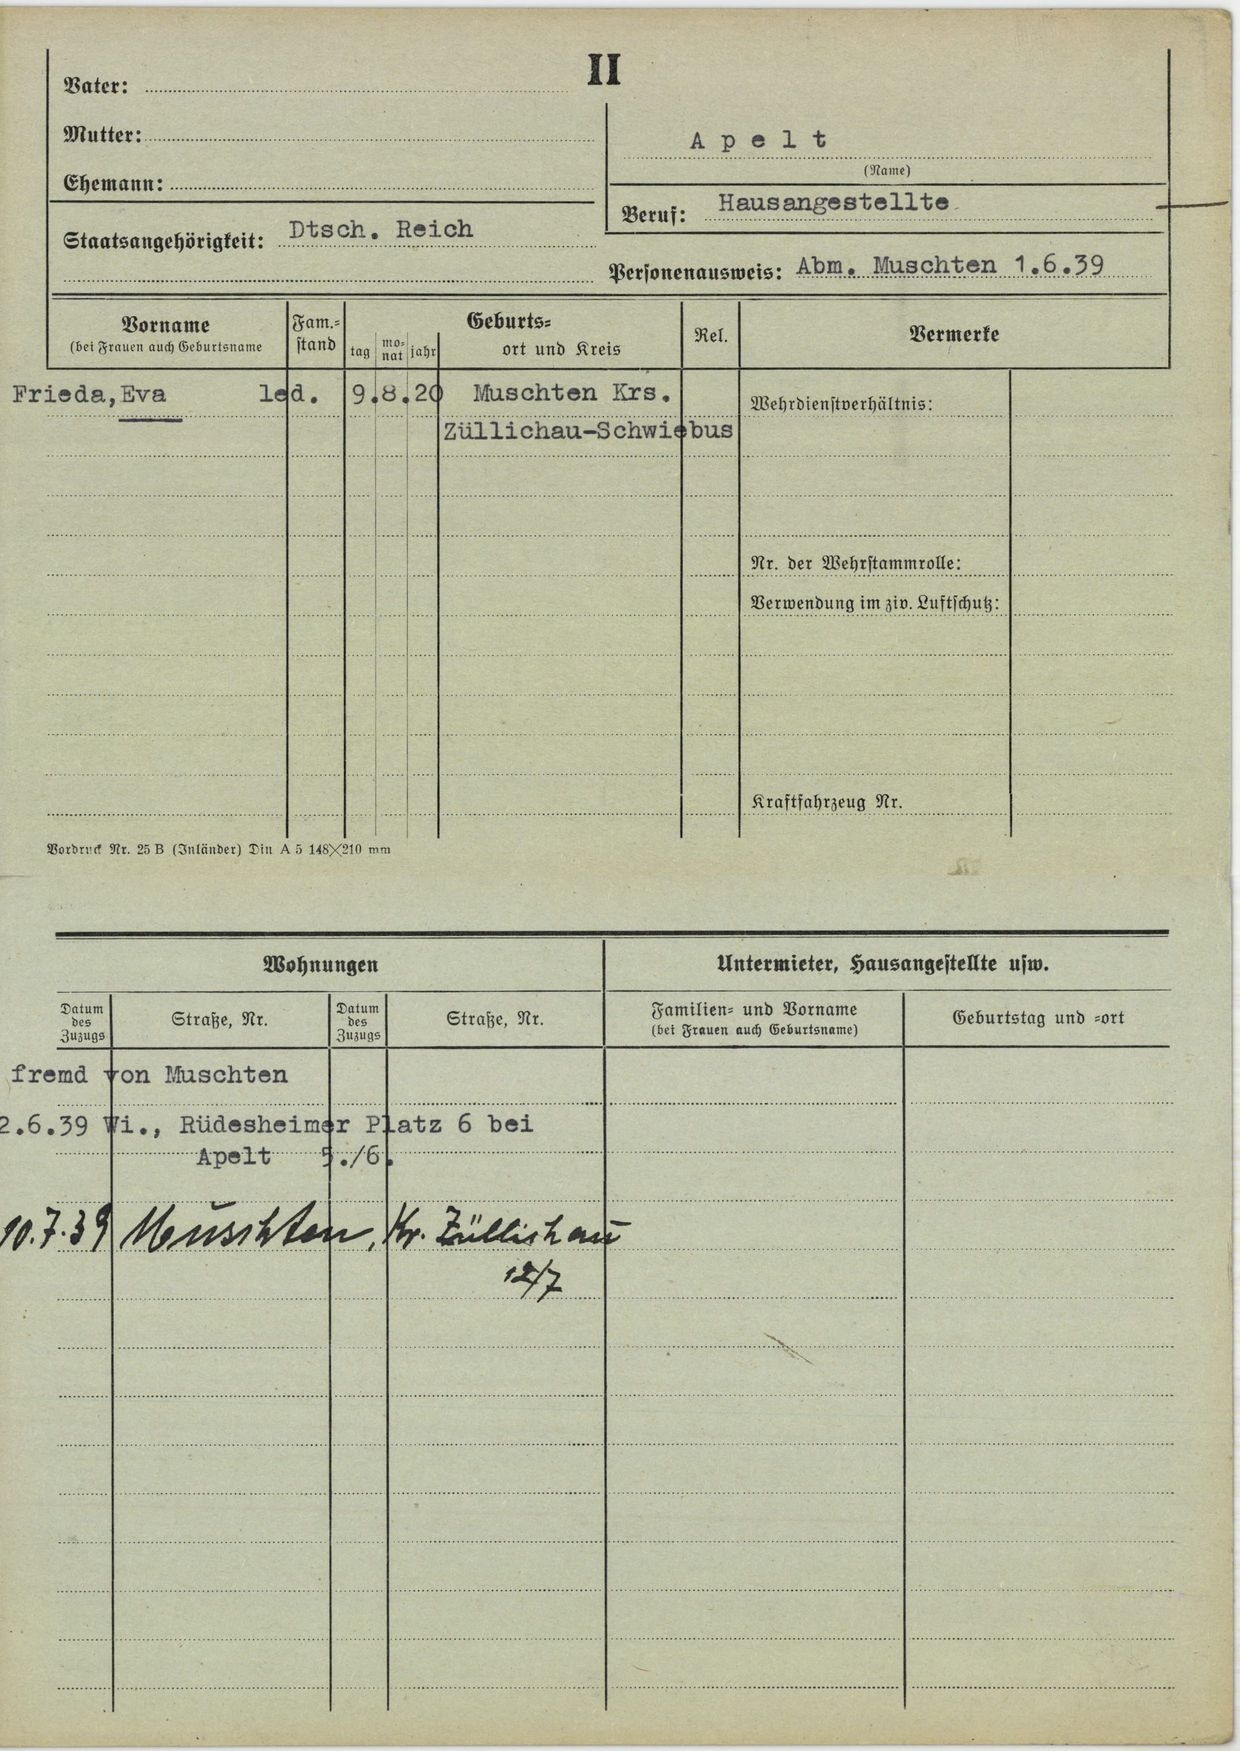
Apelt